Question: What is the main concern?
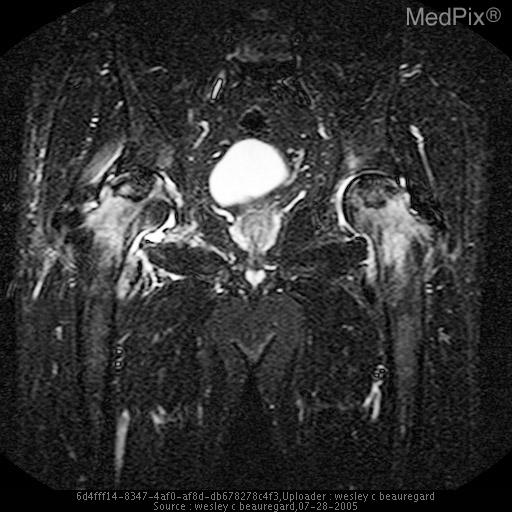
Answer: The findings suggest X-ray: Serpntine sclerotic densities in the both femoral heads

Nuclear Scan: Focal areas of photopenia in the femoral heads with surrounding mild-to-moderate increased uptake in the subcapital areas and acetabuli.

MRI: Serpentine areas of hypointensity seen in the bilateral femoral heads on T2 images.  Increased T2 signal seen in the remaining marrow and femoral necks.. Avascular necrosis: STIR image.  Bilateral hypointense areas seen in the femoral heads.  Increased T2 signal seen in remaining marrow of femoral heads and femoral necks.  Correlates with the nuclear medicine findings.. The patient might have a history of Inability to bear weight on right hip with constant, severe, non-radiating pain of abrupt onset.  Patient fell yesterday..